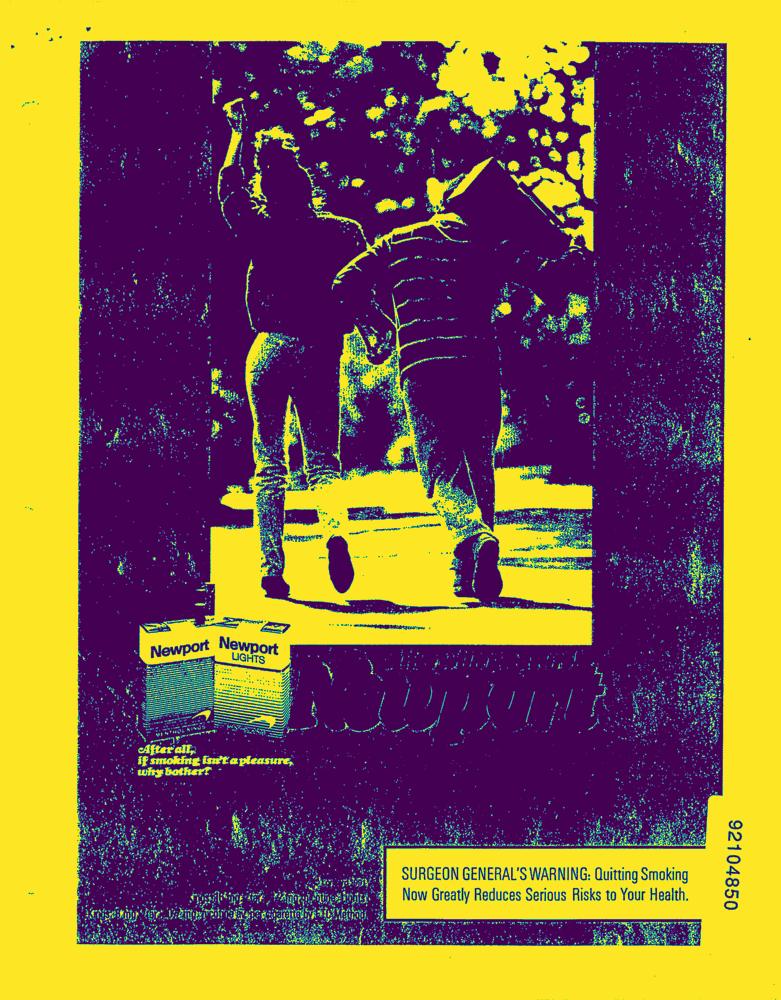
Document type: AD